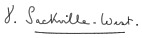
Signature of: vita sackville west